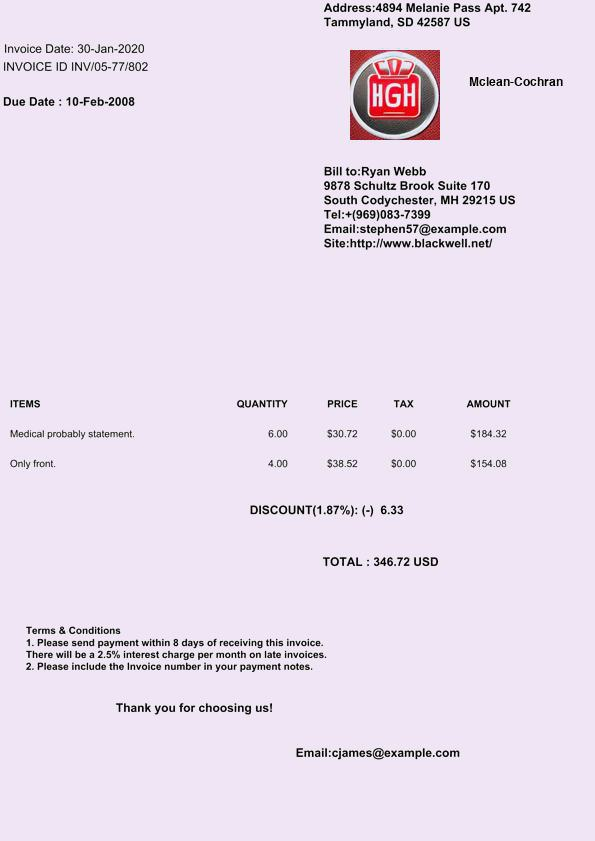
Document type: Invoice